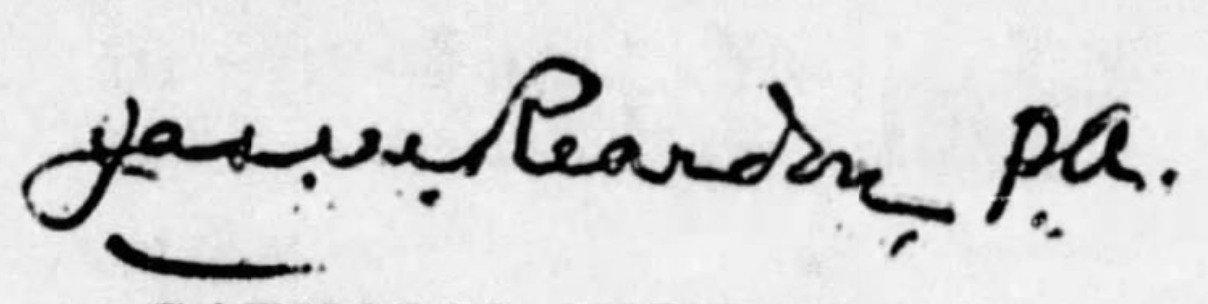
Signature of: james michael reardon